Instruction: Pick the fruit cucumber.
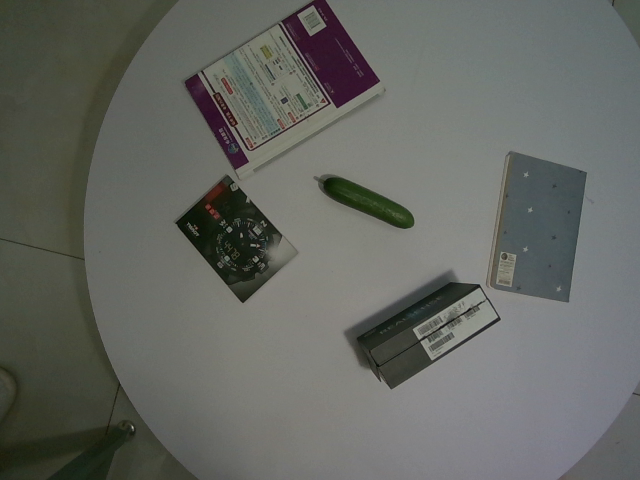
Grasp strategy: vertical